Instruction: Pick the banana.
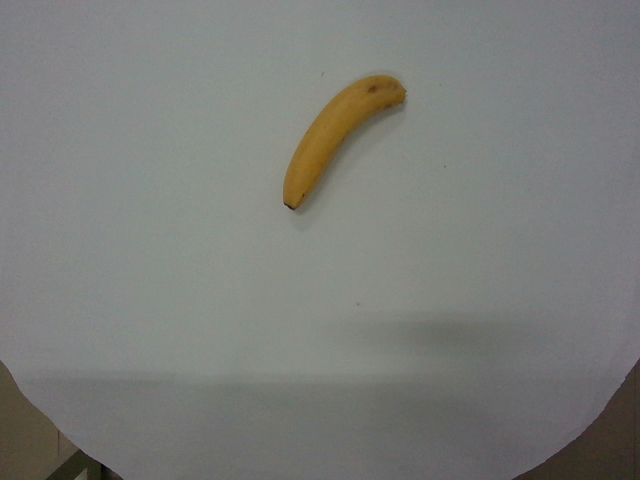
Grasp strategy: vertical